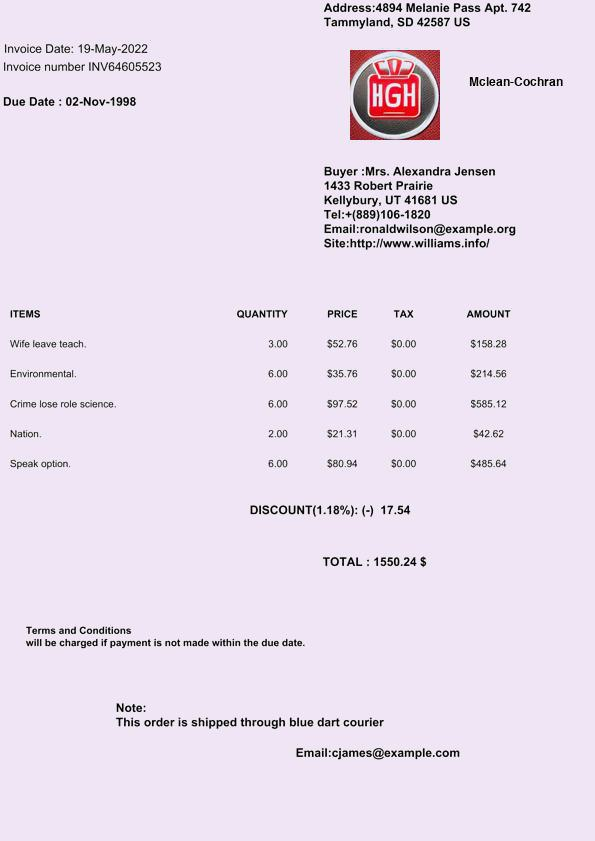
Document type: Invoice